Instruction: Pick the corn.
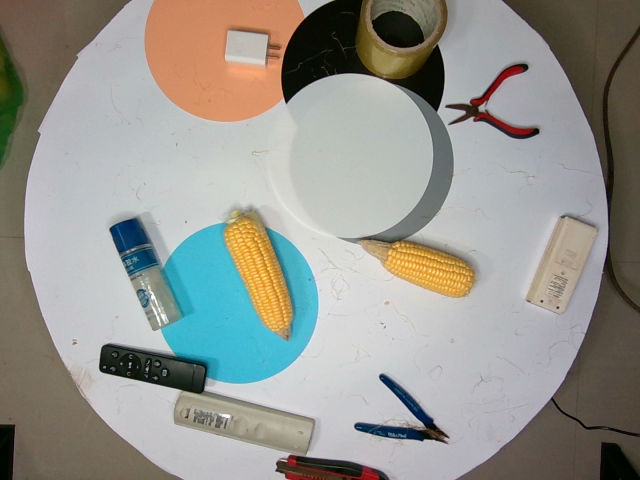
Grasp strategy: vertical